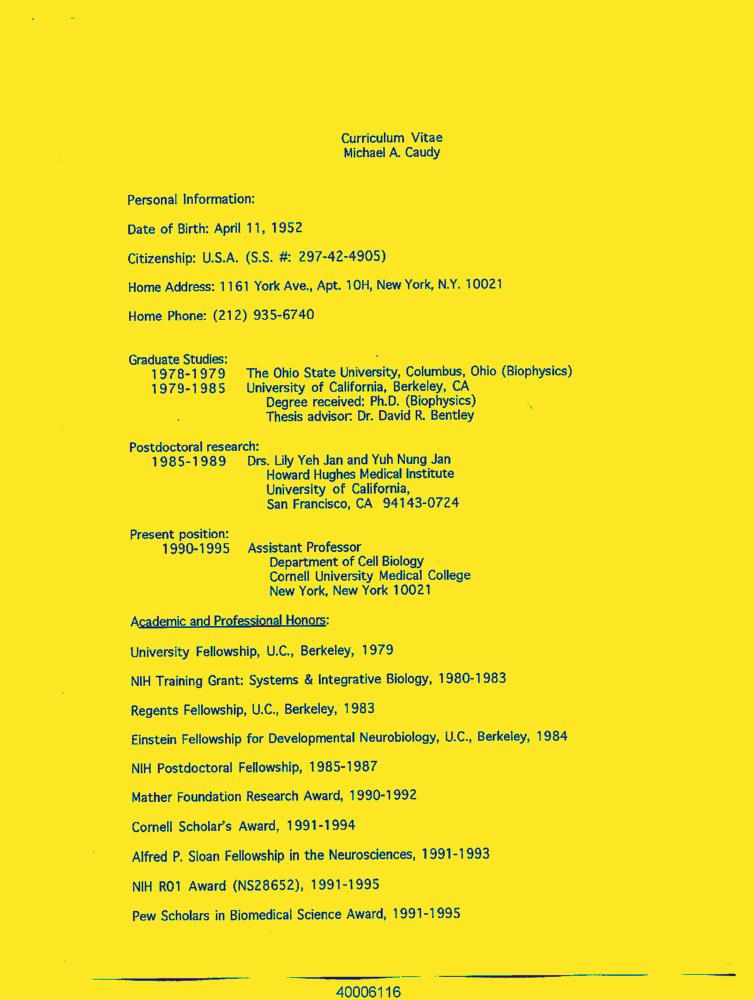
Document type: Resume-Doc